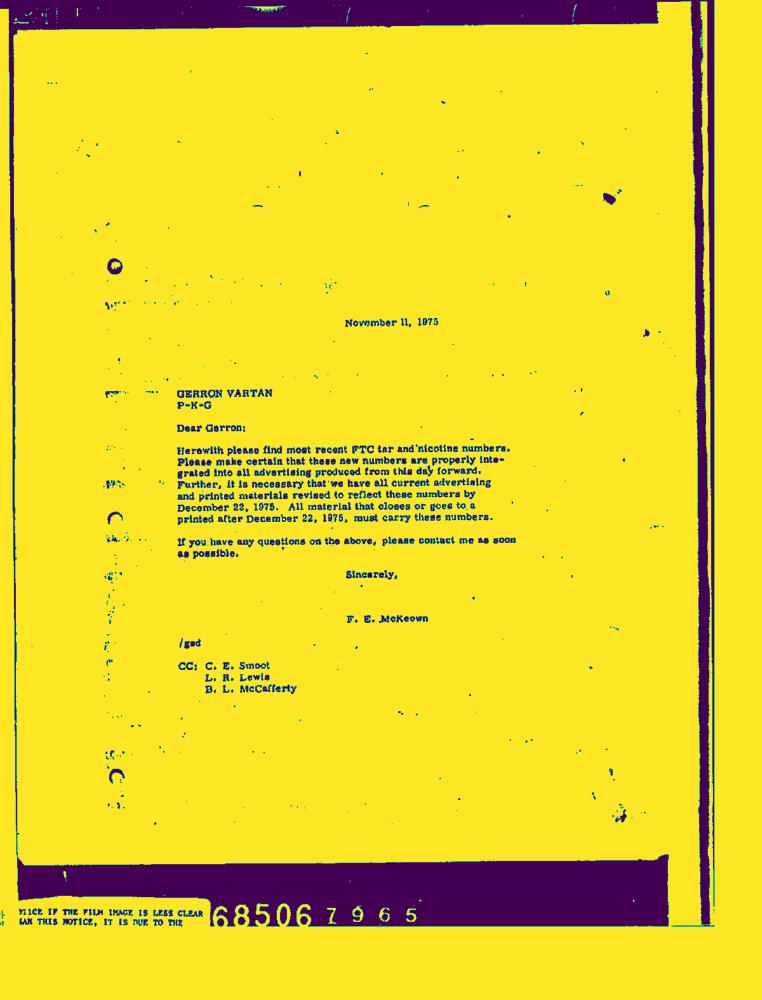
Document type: Letter-Doc